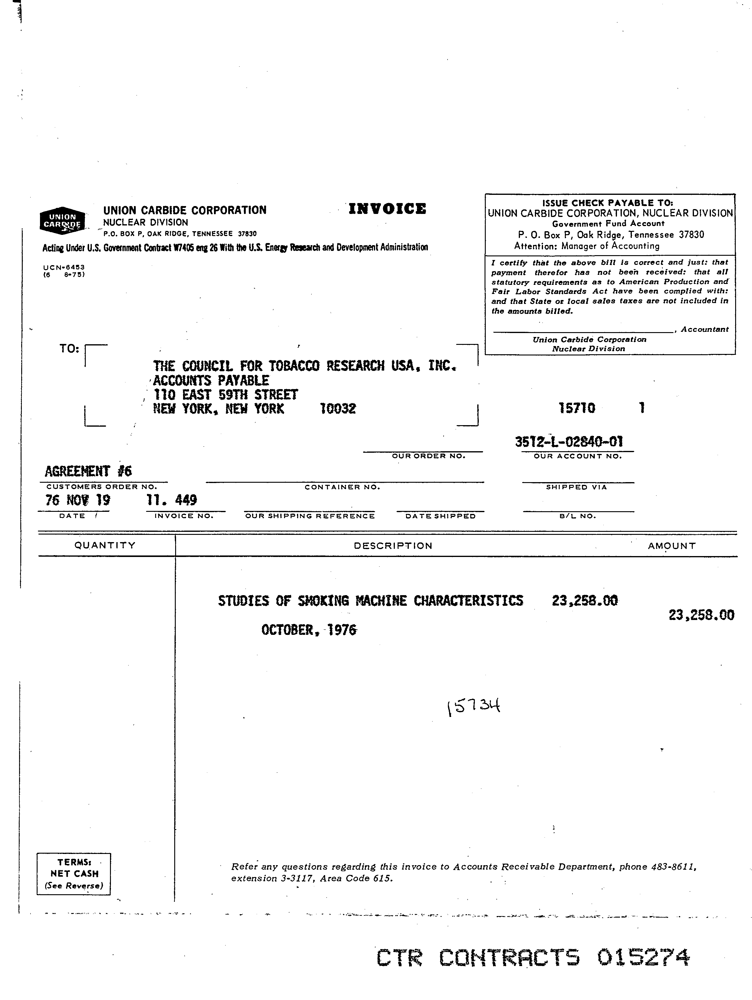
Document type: Invoice